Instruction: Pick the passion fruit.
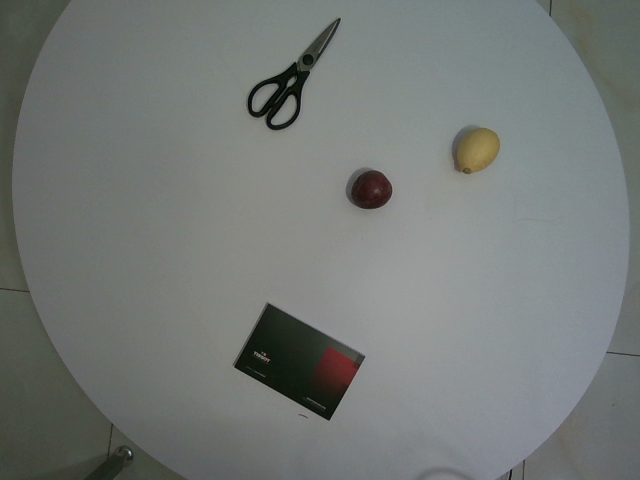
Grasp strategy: vertical